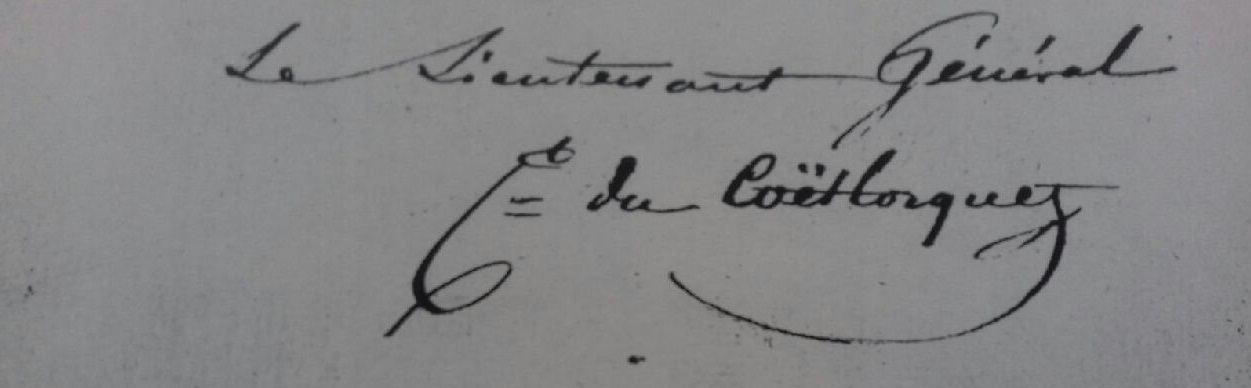
Signature of: charles yves césar cyr du coëtlosquet